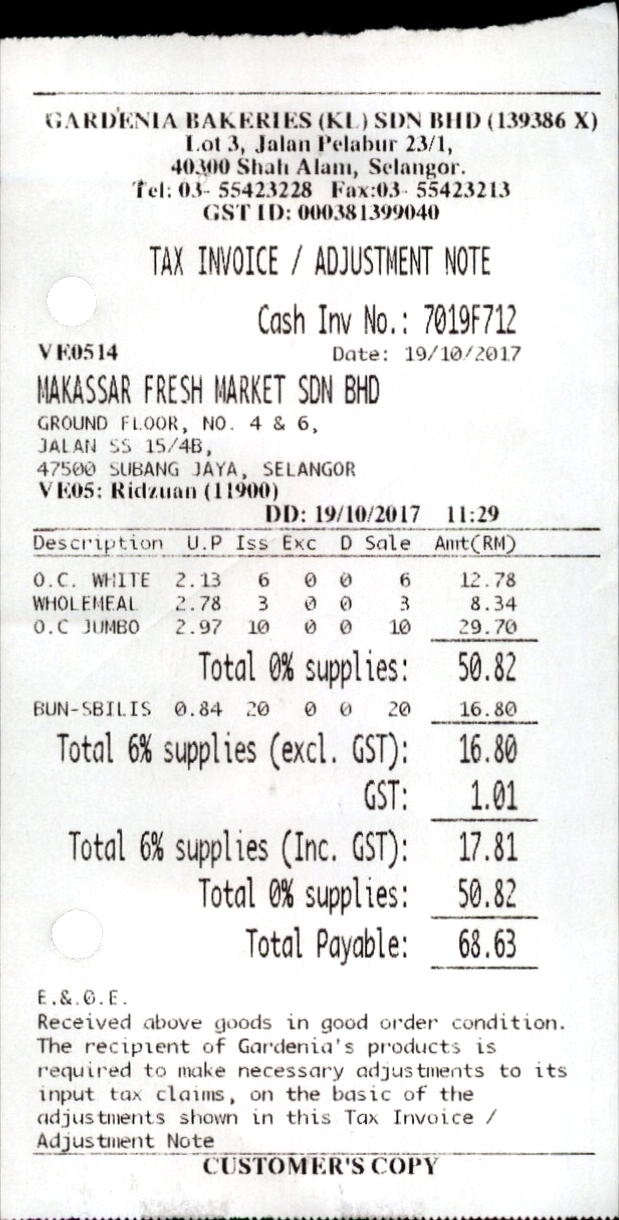
GARDENIA BAKERIES (KL) SDN BHD (139386 X)
LOT 3, JALAN PELABUR 23/1,
40300 SHAH ALAM, SELANGOR.
TEL: 03- 55423228
GST ID: 000381399040
TAX INVOICE / ADJUSTMENT NOTE
CASH INV NO.: 7019F712
VE0514
DATE: 19/10/2017
MAKASSAR FRESH MARKET SDN BHD
GROUND FLOOR, NO. 4 & 6,
JALAN SS 15/4B,
47500 SUBANG JAYA, SELANGOR
VE05: RIDZUAN (11900)
DD: 19/10/2017
DESCRIPTION
U.P
ISS
EXC
D
SALE
AMT(RM)
O.C. WHITE
2.13
6
0
0
6
12.78
WHOLEMEAL
2.78
3
0
0
3
8.34
O.C JUMBO
2.97
10
0
0
10
29.70
TOTAL 0% SUPPLIES:
50.82
BUN-SBILIS
0.84
20
0
0
20
16.80
TOTAL 6% SUPPLIES (EXCL. GST):
16.80
GST:
1.01
TOTAL 6% SUPPLIES (INC. GST):
17.81
TOTAL 0% SUPPLIES:
50.82
TOTAL PAYABLE:
68.63
E.&.0.E.
RECEIVED ABOVE GOODS IN GOOD ORDER CONDITION.
THE RECIPIENT OF GARDENIA'S PRODUCTS IS
REQUIRED TO MAKE NECESSARY ADJUSTMENTS TO ITS
INPUT TAX CLAIMS, ON THE BASIC OF THE
ADJUSTMENTS SHOWN IN THIS TAX INVOICE /
ADJUSTMENT NOTE
CUSTOMER'S COPY
FAX:03- 55423213
11:29